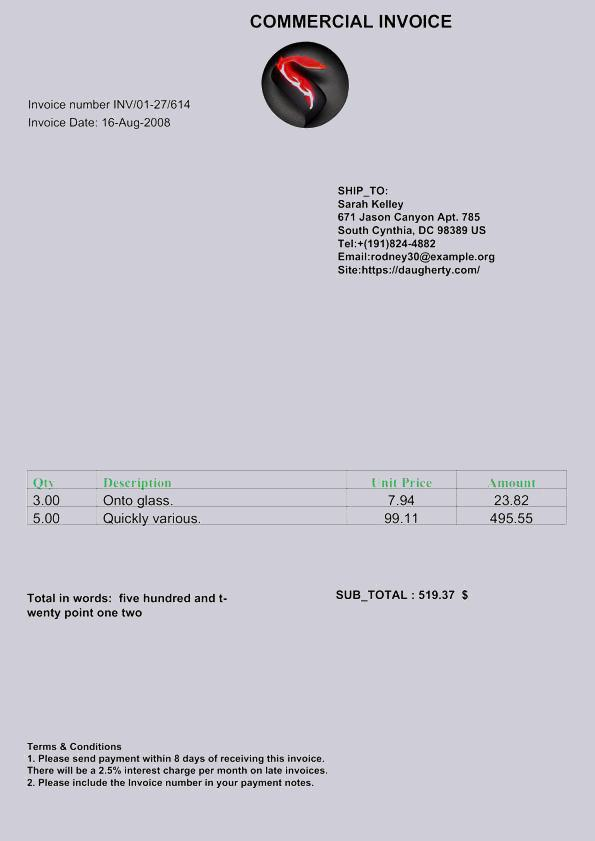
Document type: Invoice